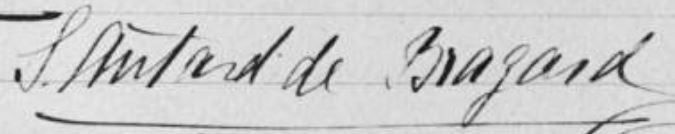
Signature of: solange rosenmark